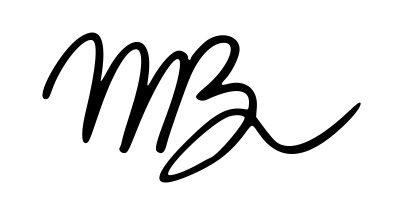
Signature of: madison beer